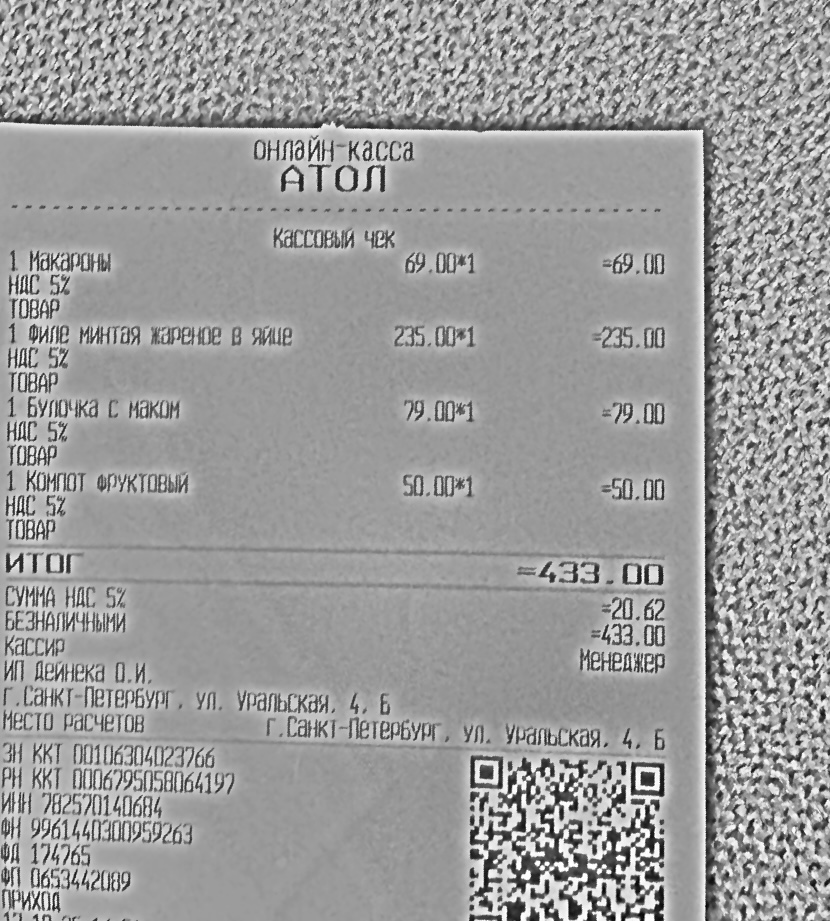
Продавец: ИП Дейнека О.И.
ИНН: 782570140684
Дата: 17.10.25
Товары: 1 Макароны; 1 Филе минтая жареное в яйце; 1 Булочка с маком; 1 Компот фруктовый
Количество: 1; 1; 1; 1
Цена: 69.00; 235.00; 79.00; 50.00
Сумма: 69.00; 235.00; 79.00; 50.00
Итого: 433.00